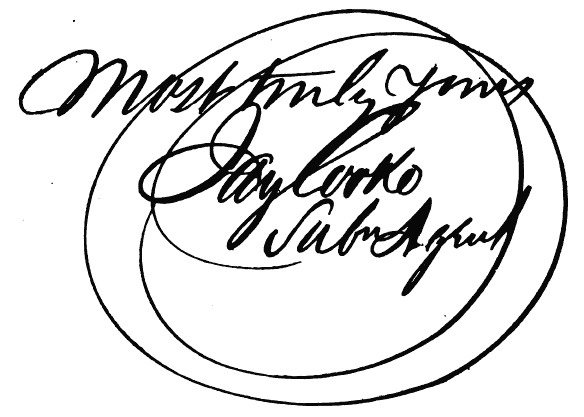
Signature of: jay cooke